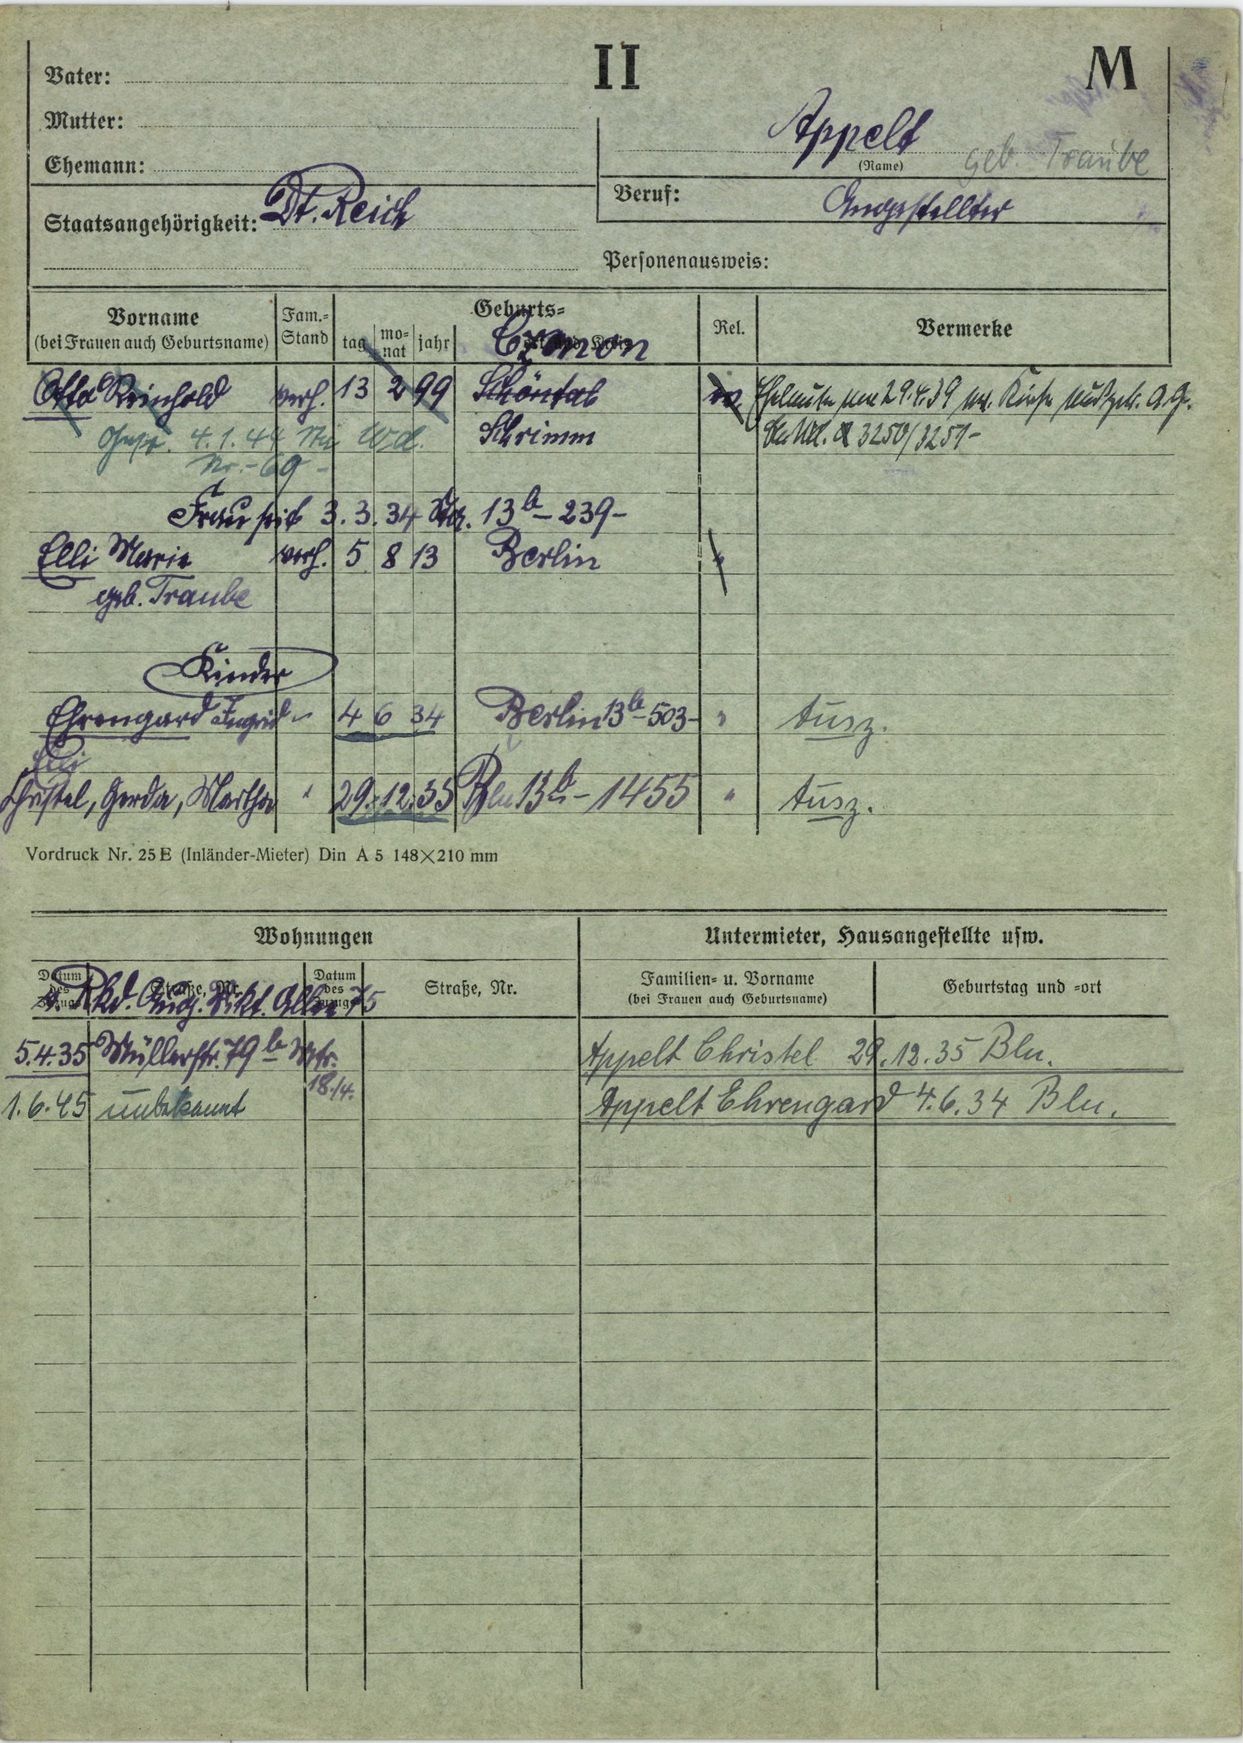
Appelt geb. Traube